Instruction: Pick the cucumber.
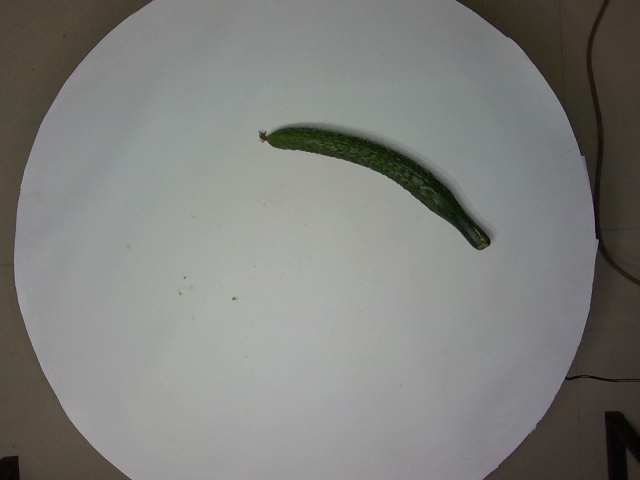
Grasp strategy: vertical